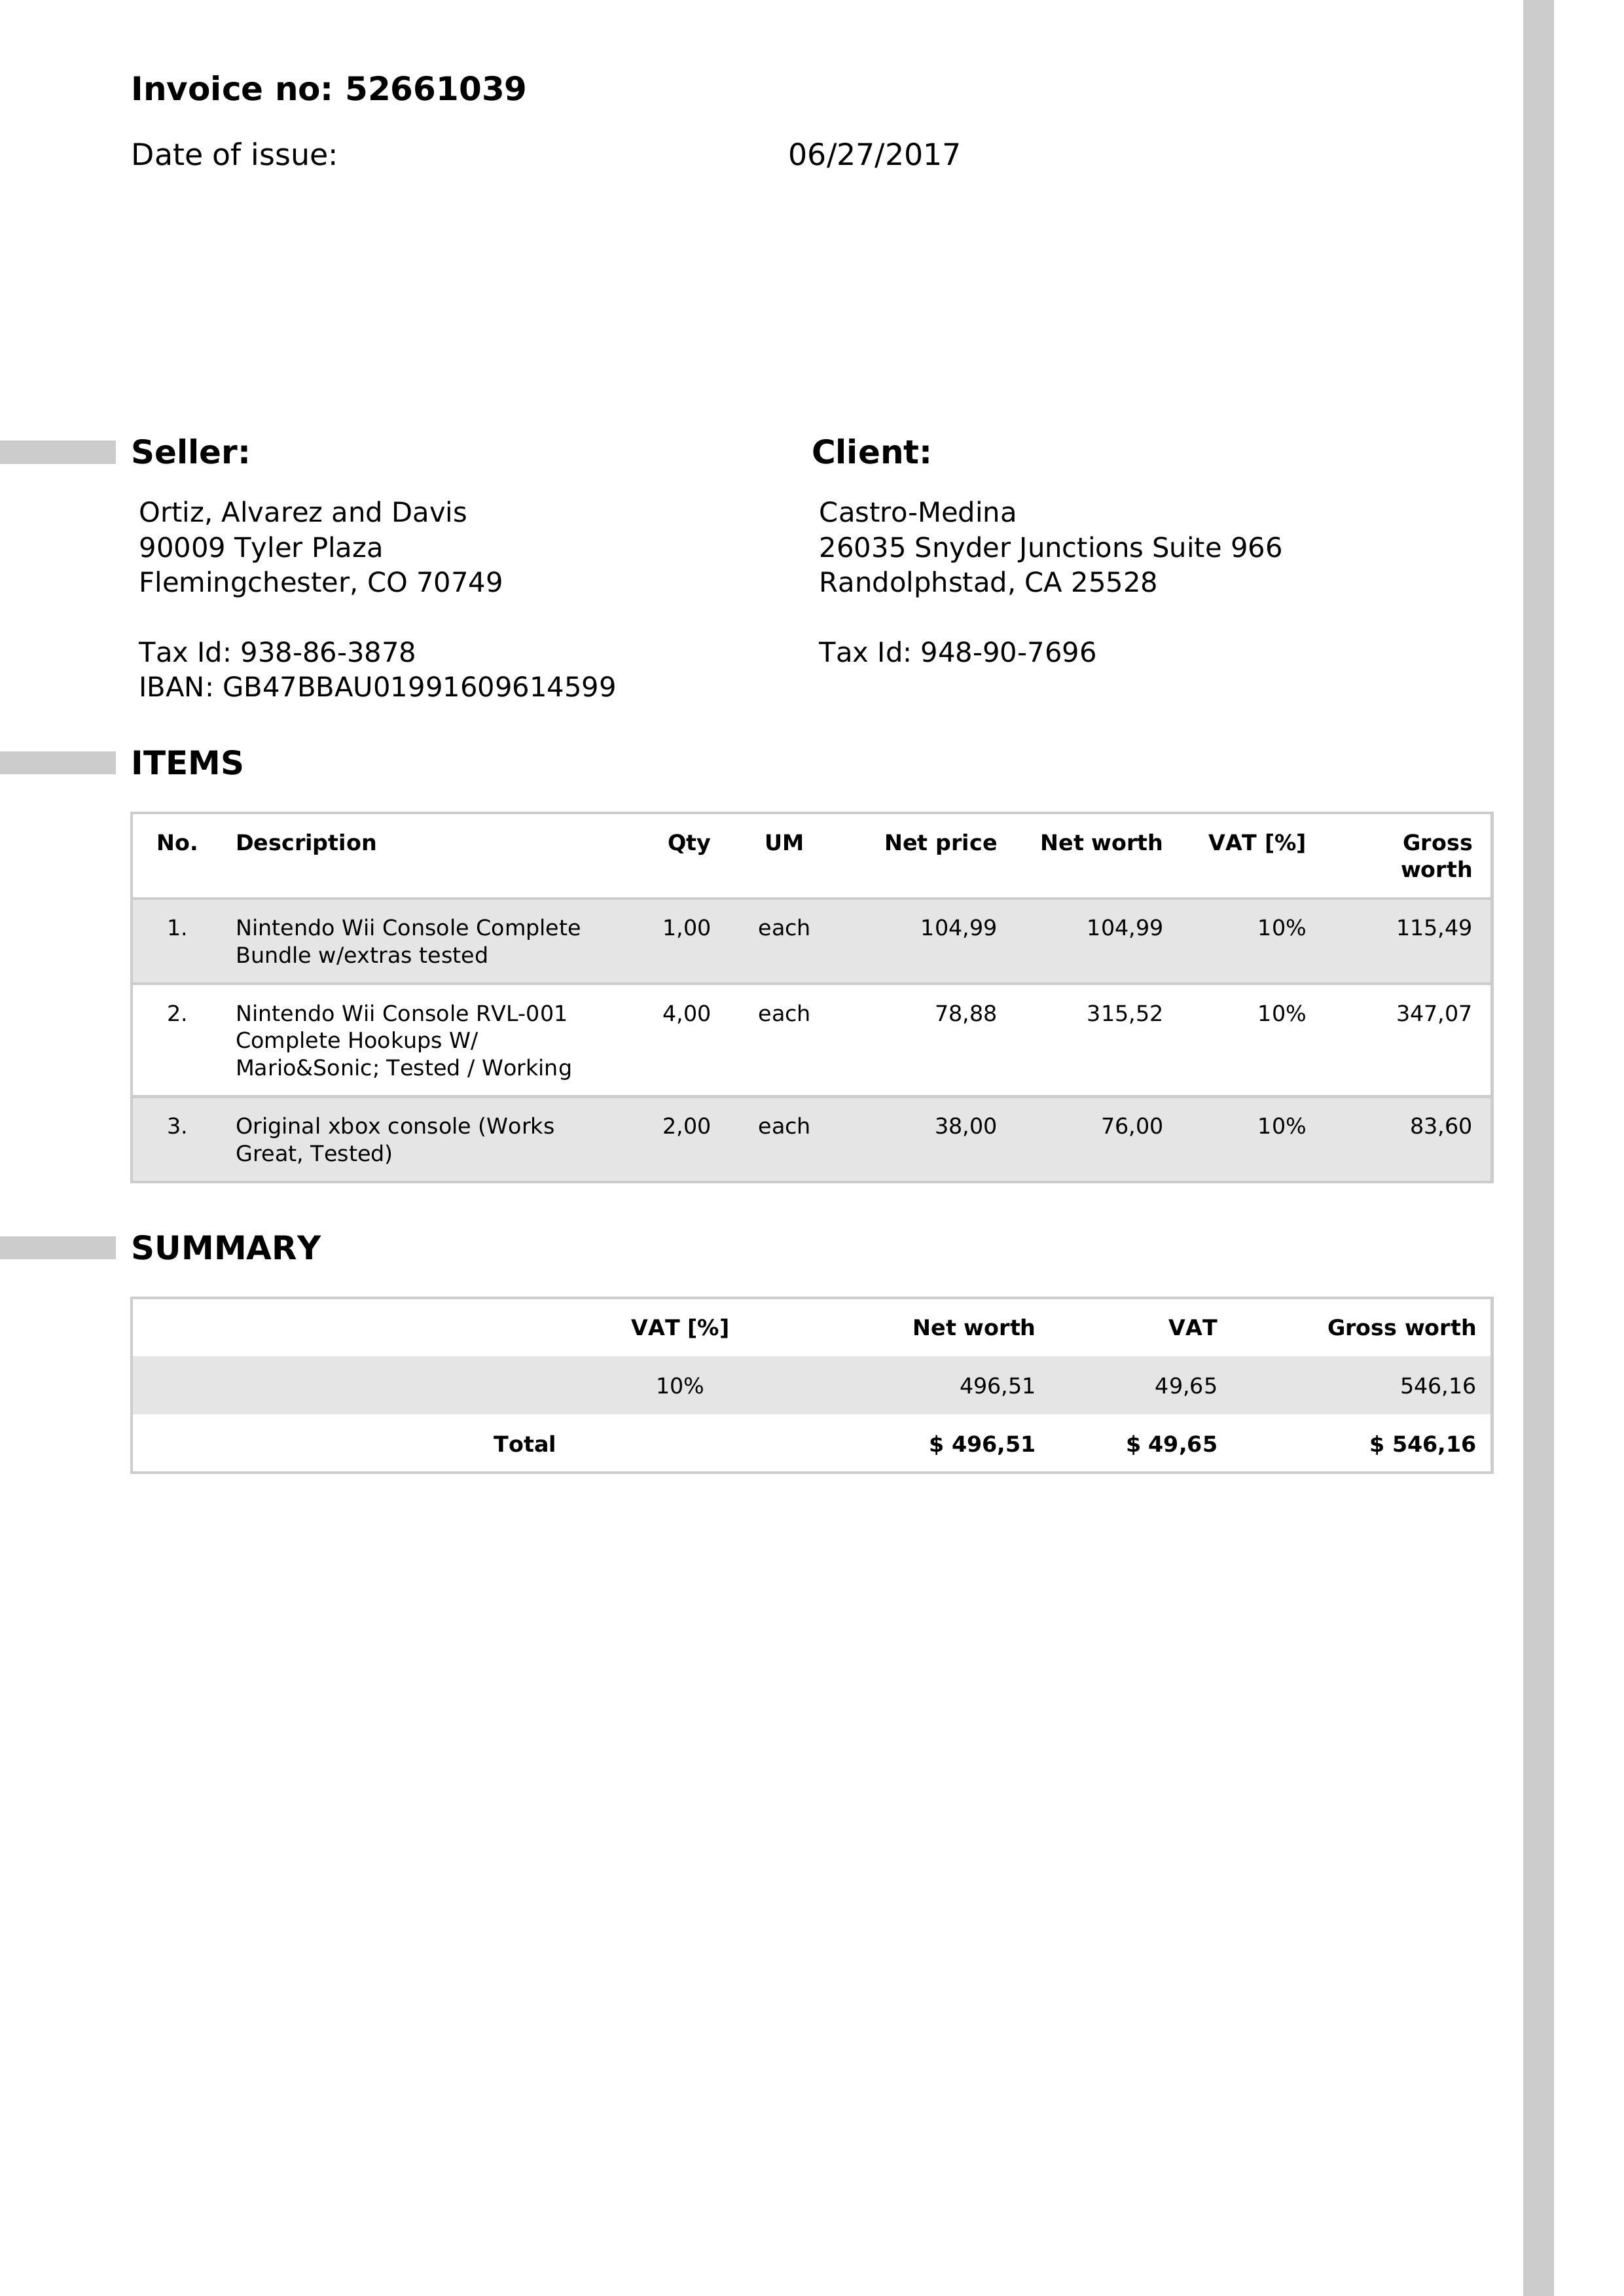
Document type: Invoice